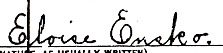
Signature of: eloise ensko i